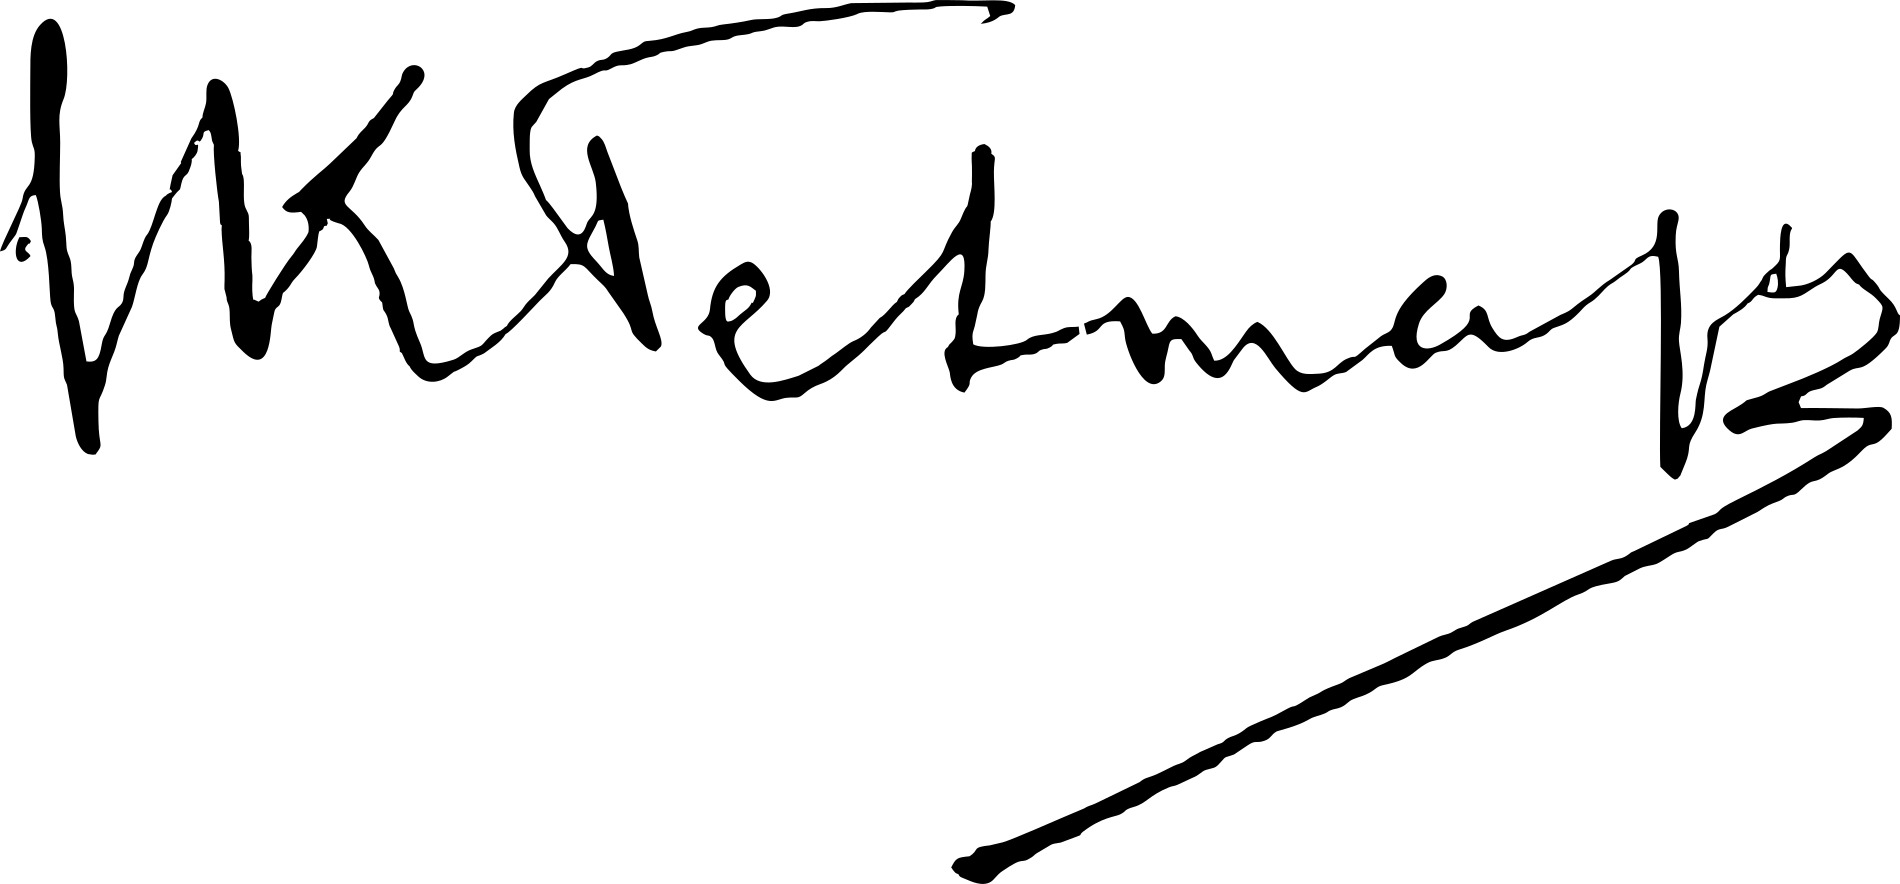
Signature of: kazimierz przerwa tetmajer